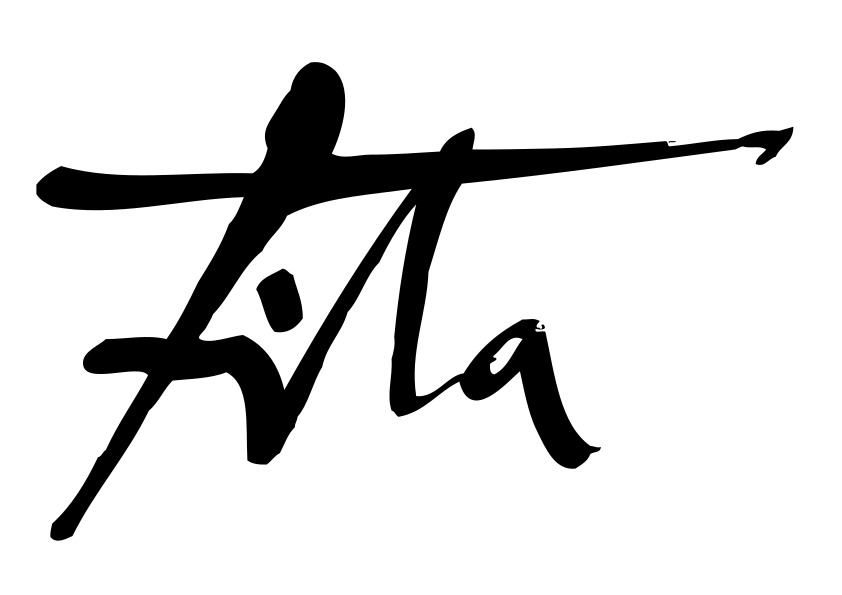
Signature of: domènec fita i molat